Question: In what way does the history help explain the case?
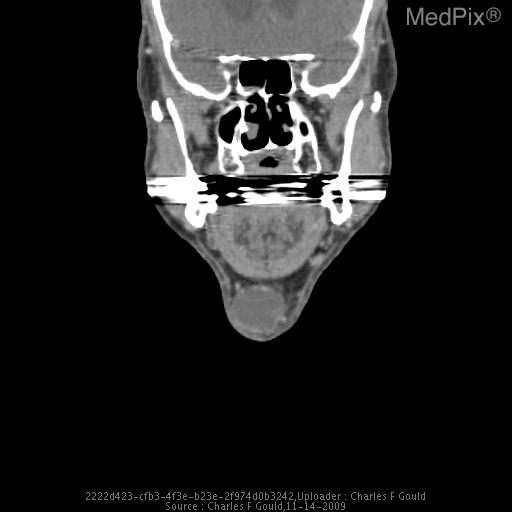
Answer: The patient's history of 65 year-old man with a firm neck mass for three months. is key in understanding the case.